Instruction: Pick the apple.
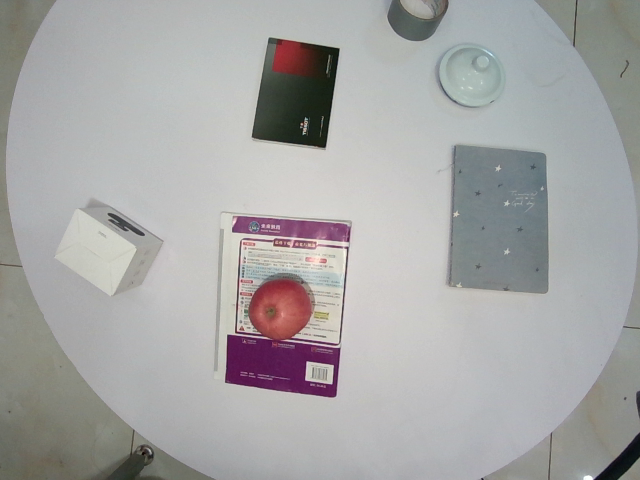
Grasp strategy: vertical